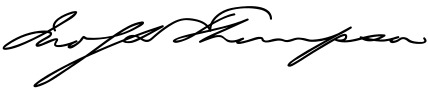
Signature of: john sparrow david thompson